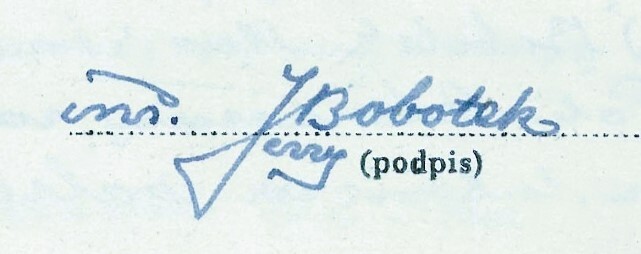
Signature of: jerzy bobotek